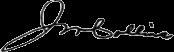
Signature of: joseph william collins